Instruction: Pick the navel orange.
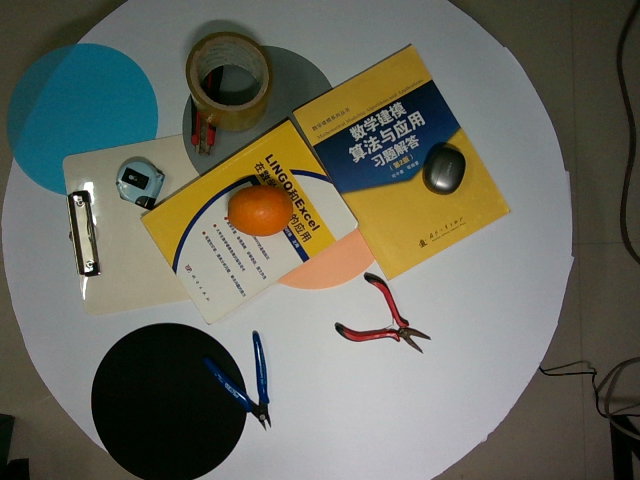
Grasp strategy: vertical